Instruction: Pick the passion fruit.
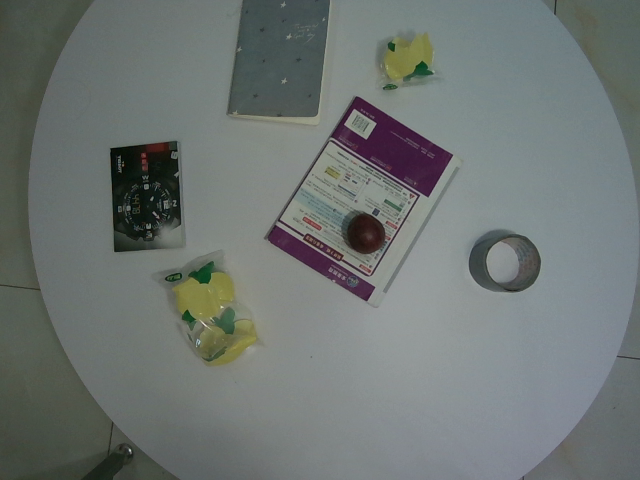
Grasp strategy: vertical